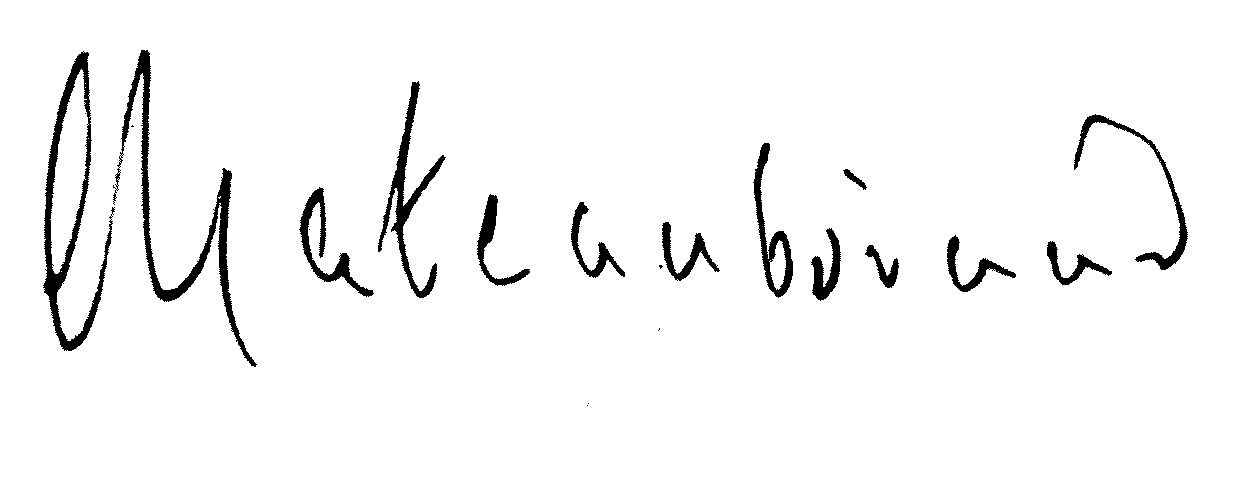
Signature of: françois auguste rené de chateaubriand